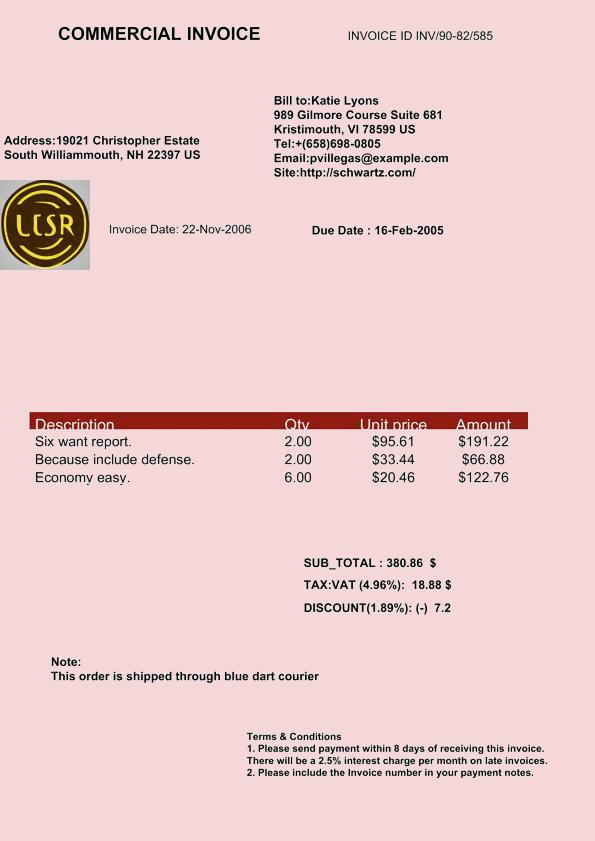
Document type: Invoice